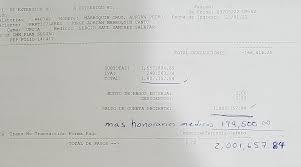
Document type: Invoice